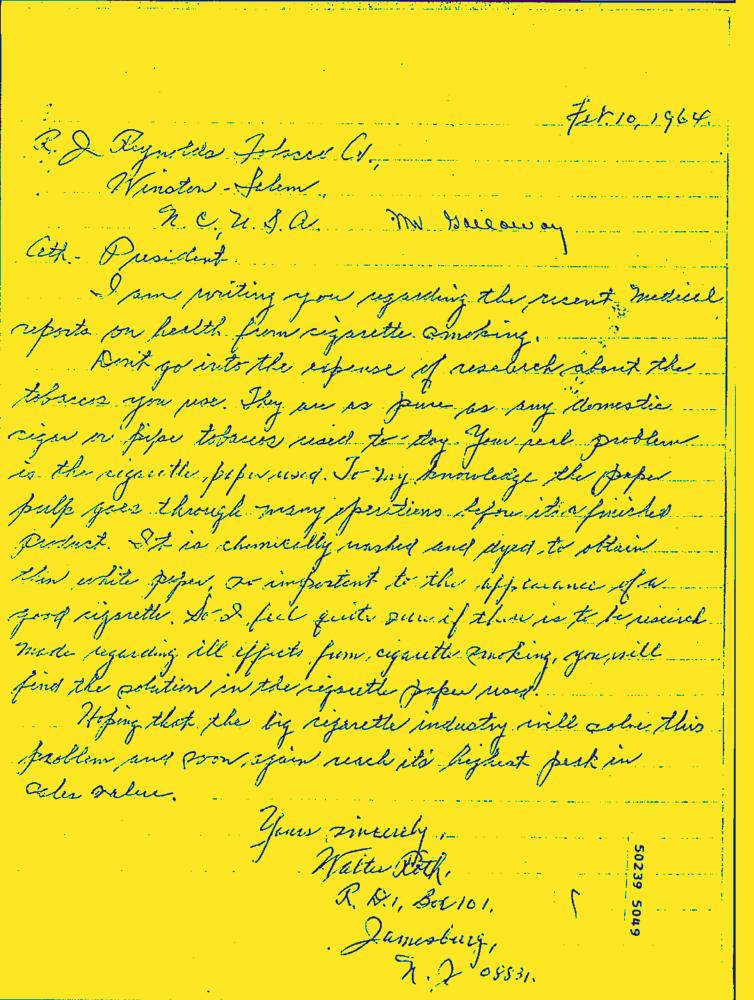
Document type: Hand-Written